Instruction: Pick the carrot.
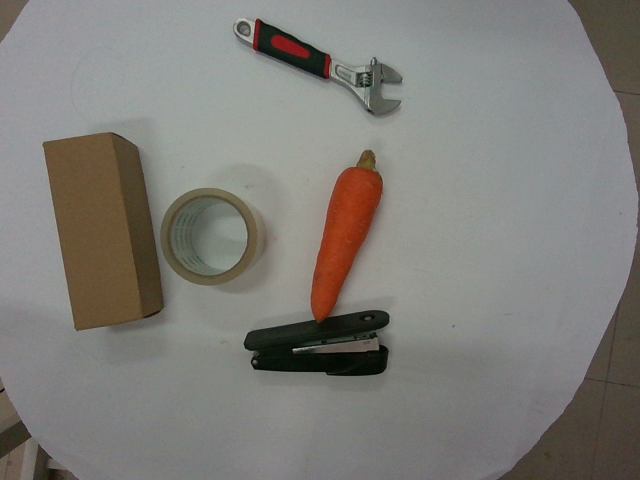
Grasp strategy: vertical